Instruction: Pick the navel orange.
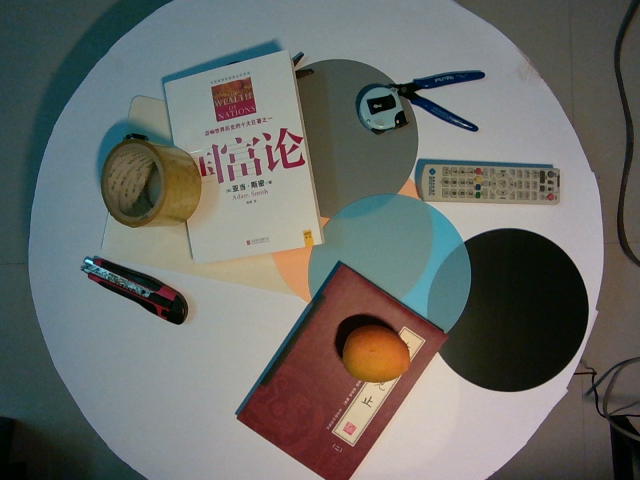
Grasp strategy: vertical